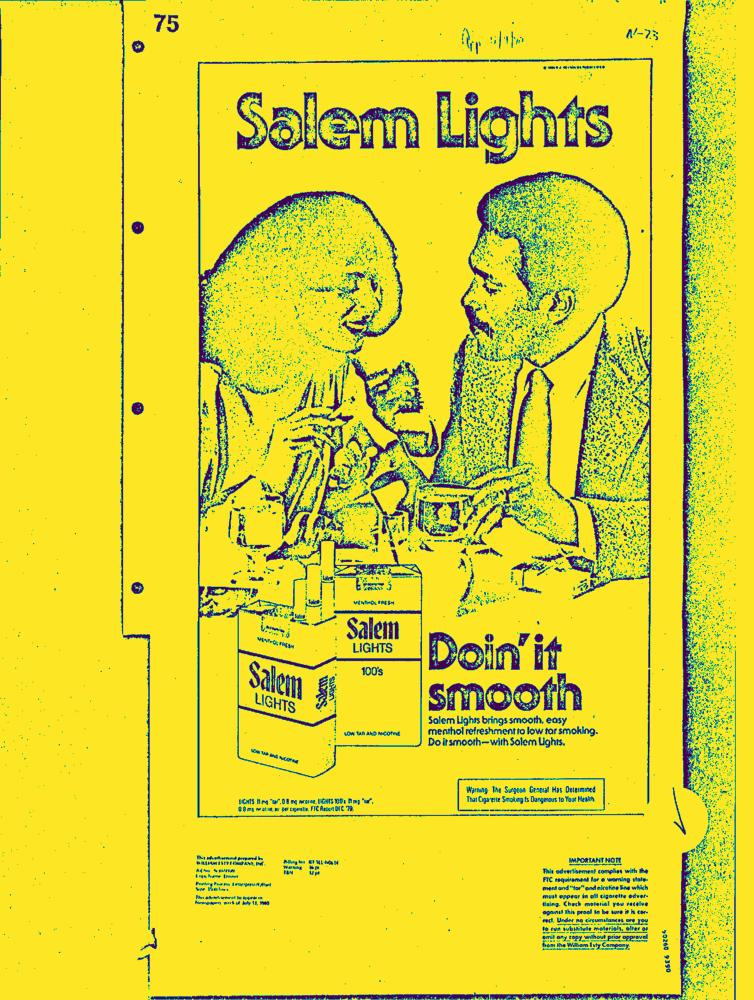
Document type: AD